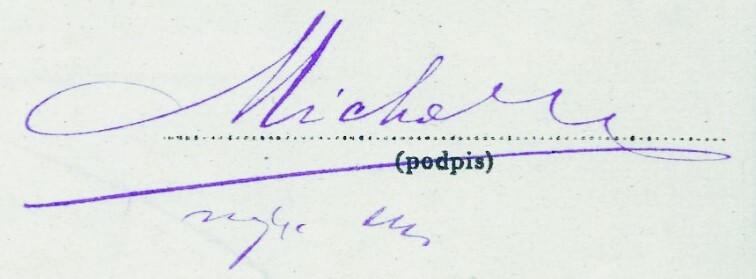
Signature of: karol michalski